Question: How is the history relevant to the case?
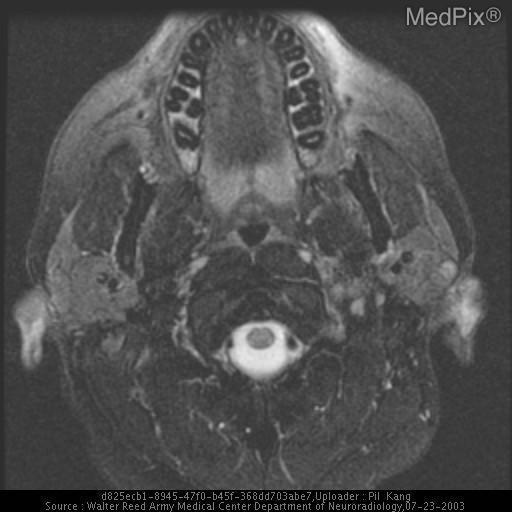
Answer: The patient's history of Patient with prior history of left paraganglioma at the carotid bifurcation, with recent MR suggestive of recurrence. is key in understanding the case.